Question: What is the main concern?
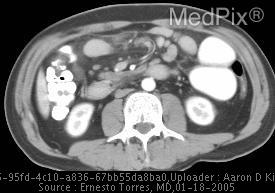
Answer: The findings suggest Focal wall thickening (11mm) of a segment of jejunum in the left upper quadrant.  This segment of jejunum is also dilated with a maximum diameter of 5.3 cm with retained contrast and an air-fluid level.  Also noted is surrounding lymphadenopathy and peritoneal fat stranding, the largest mesenteric lymphnode measuring 1.3cm in its shortest diameter.. Dilated loop of jejunum in upper left quadrant with thickening of jejunal wall and enlarged mesenteric lymphnodes.. The patient might have a history of Active duty soldier with three week history of nausea, vomiting, and epigastric abdominal pain while deployed in Iraq..